Identify and extract the amount in words, amount in numbers, payee name, cheque date, and bank name from the image.
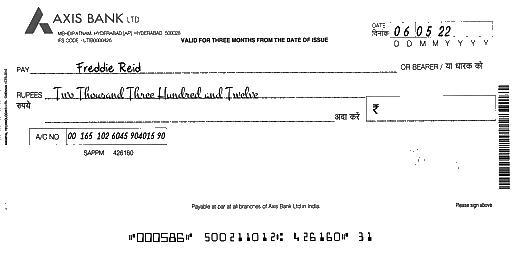
amt_in_words: Two Thousand Three Hundred and Twelve
amt_in_figures:
payee_name: Freddie Reid
bank_name: AXIS BANK
cheque_date: 06/05/22